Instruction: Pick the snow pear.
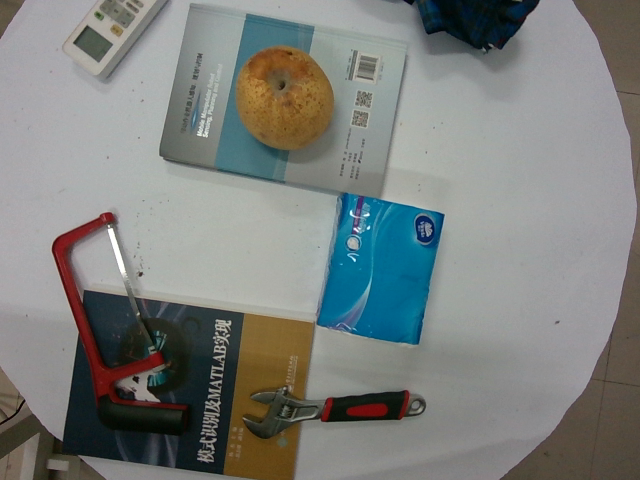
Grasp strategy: vertical